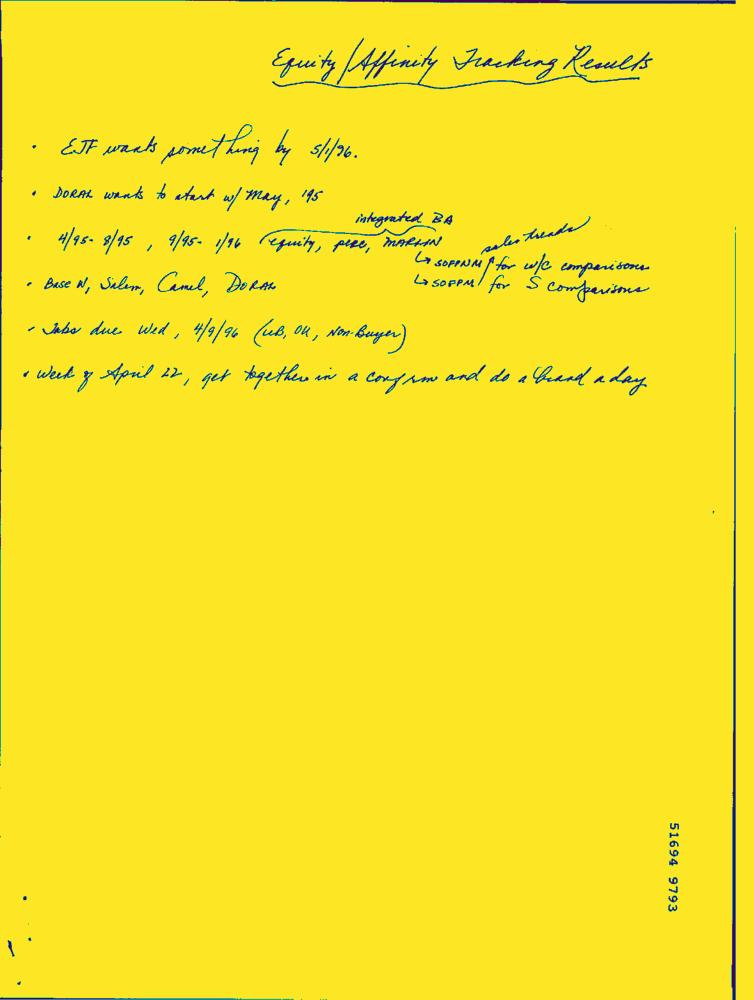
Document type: Hand-Written